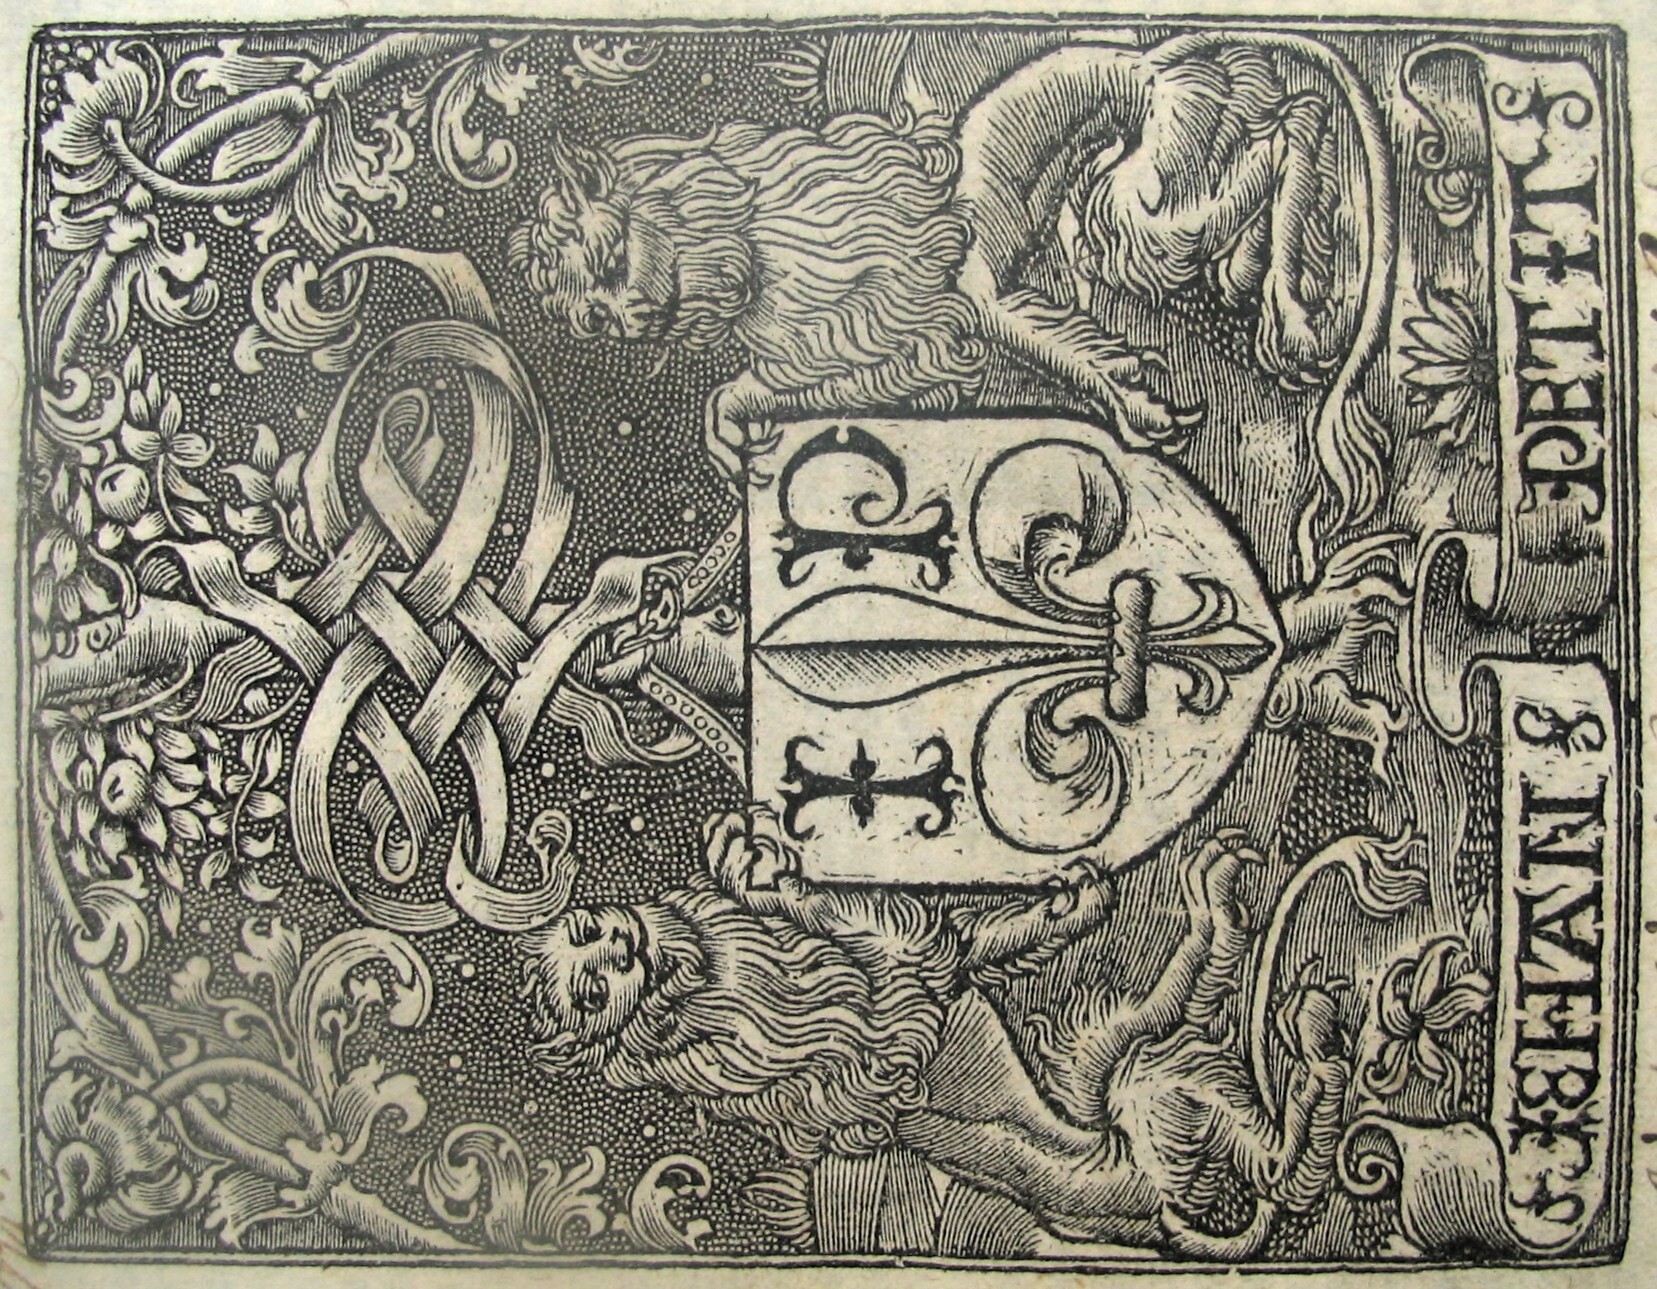
Signature of: jean petit